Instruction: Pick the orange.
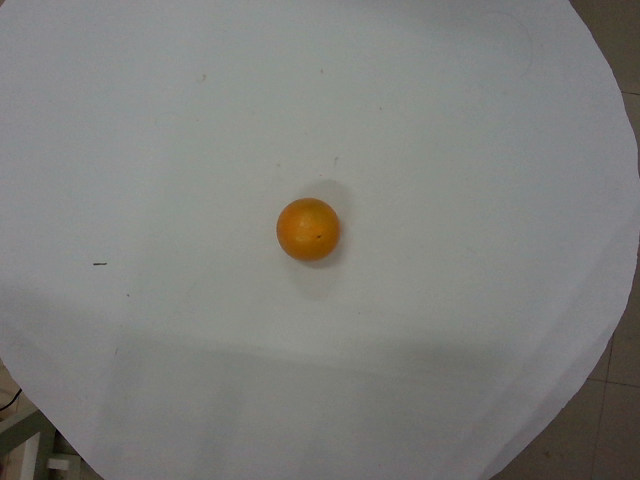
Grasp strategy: vertical